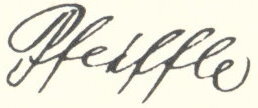
Signature of: georg pfeiffle